Question: In what way does the history help explain the case?
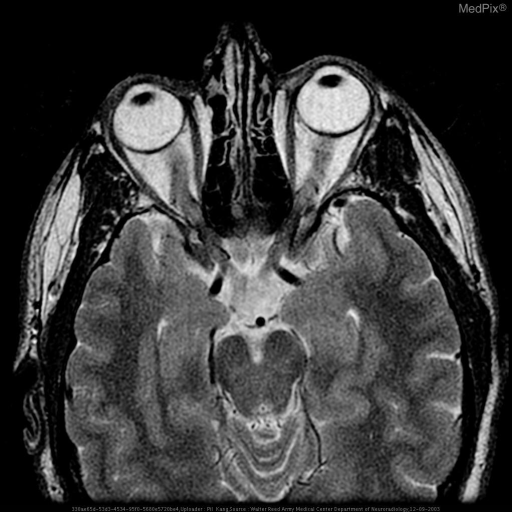
Answer: The patient's history of 49 y.o. white man who had an acute onset of bilateral decreased visual acuity. is key in understanding the case.